Extract the amount written in words, the amount in digits, the name of the payee, the date on the cheque, and the bank's name from the image.
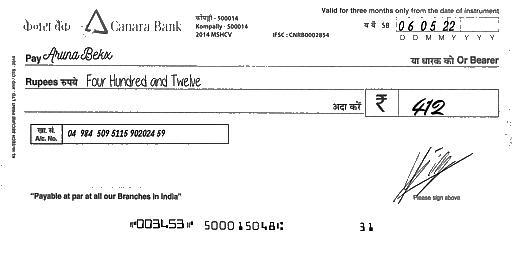
amt_in_words: Four Hundred and Twelve
amt_in_figures: 412
payee_name: Aruna Bekx
bank_name: Canara Bank
cheque_date: 06/05/22